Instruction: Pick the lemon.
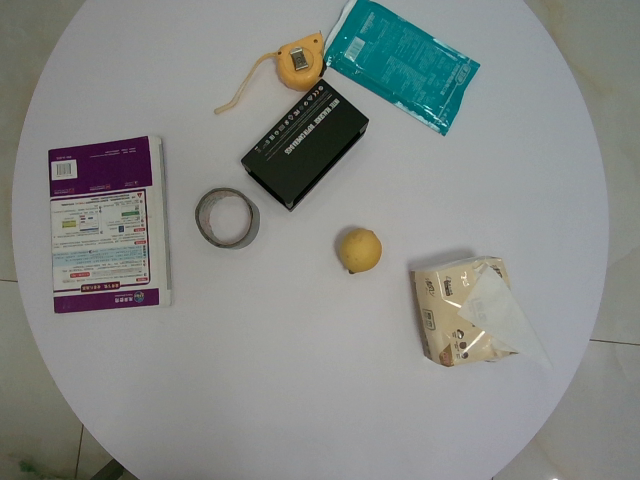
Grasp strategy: vertical